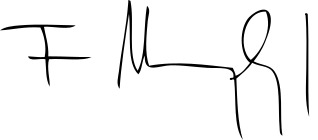
Signature of: thomas j murphy jr